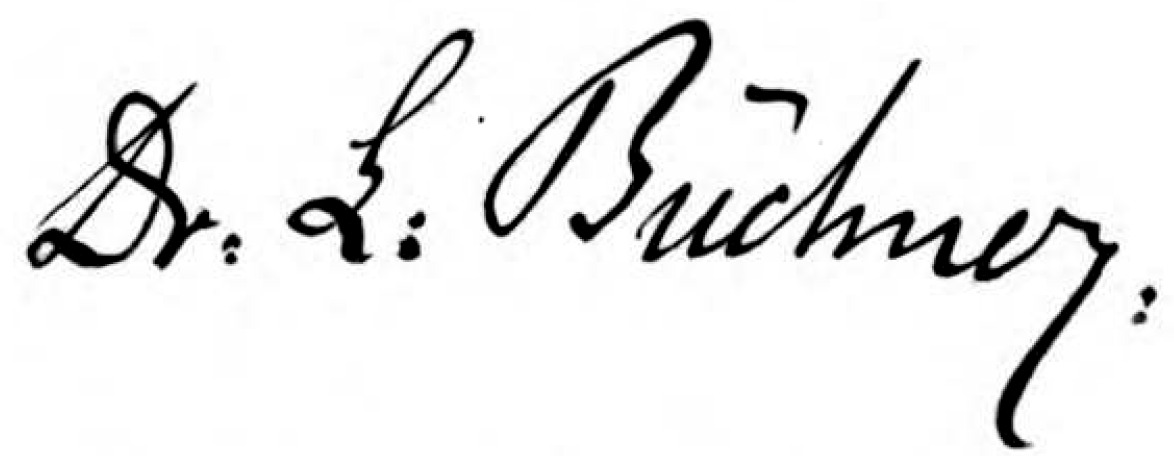
Signature of: ludwig büchner